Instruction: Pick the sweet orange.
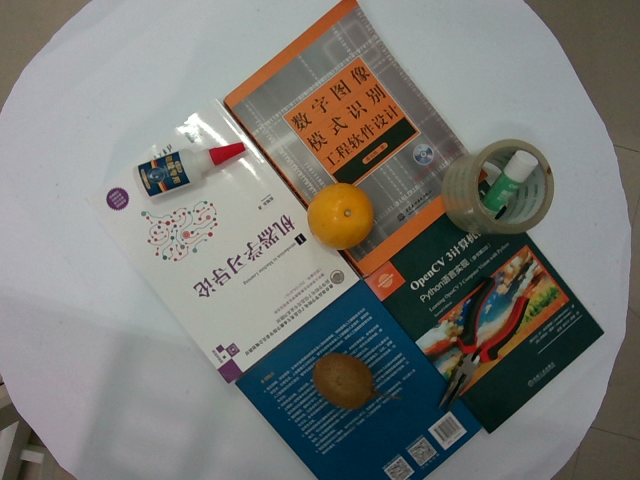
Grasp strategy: vertical